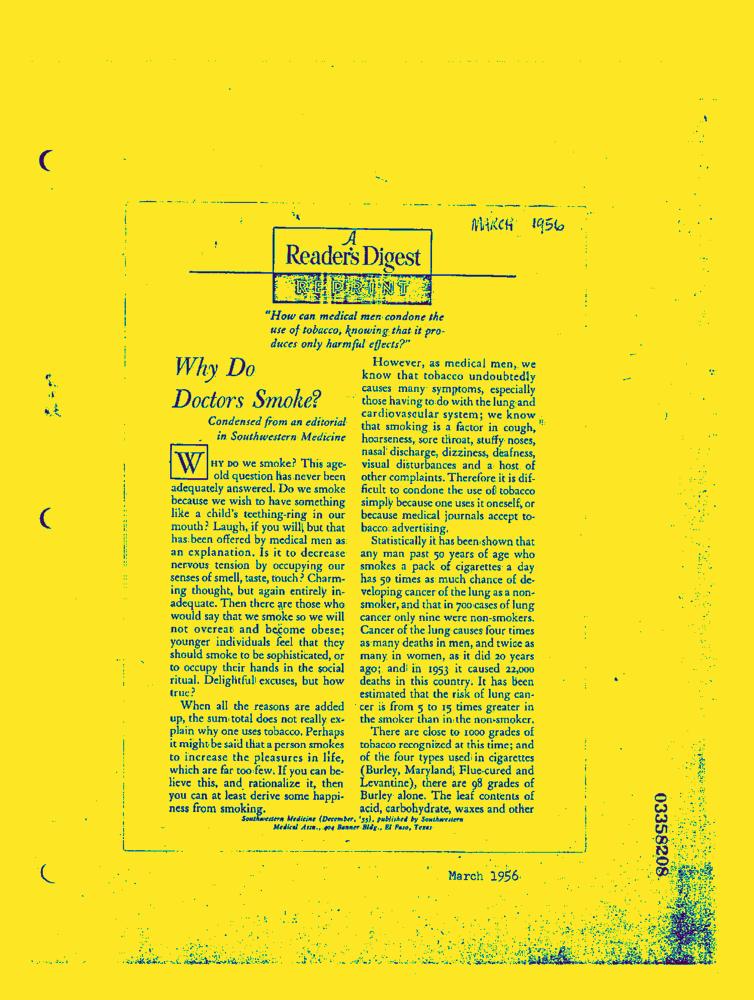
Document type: News-Article